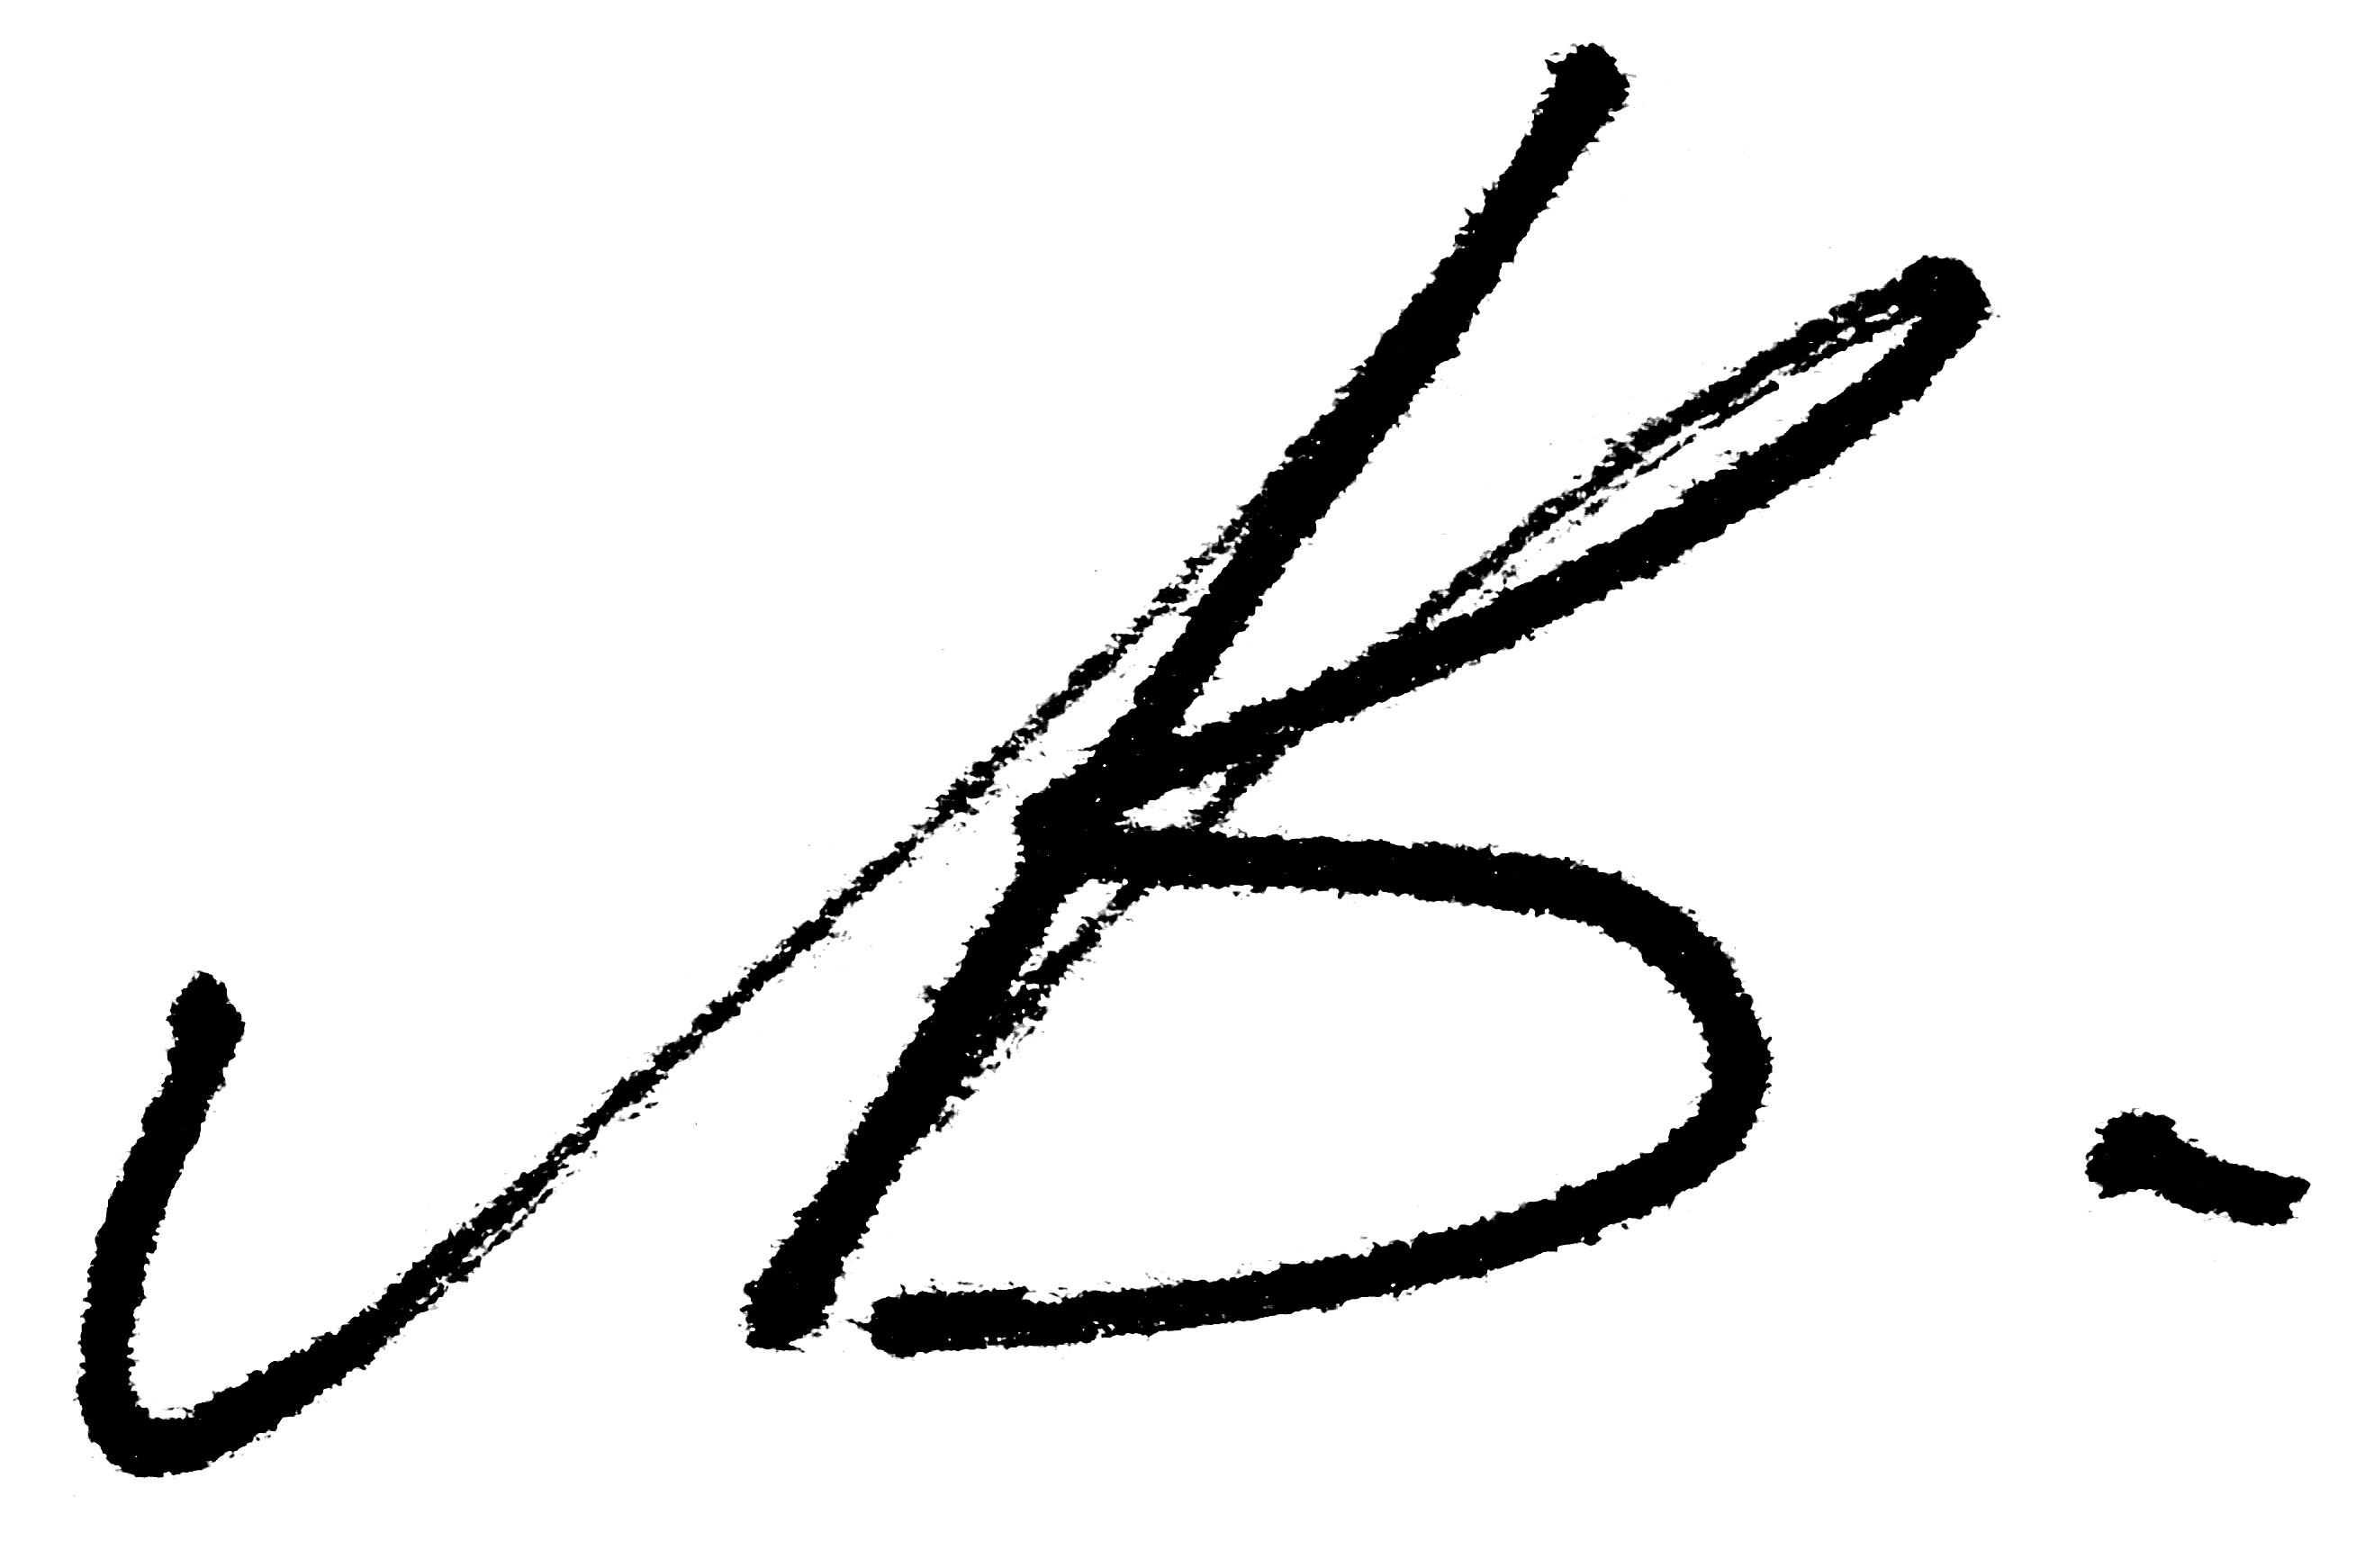
Signature of: leonid vysheslavsky